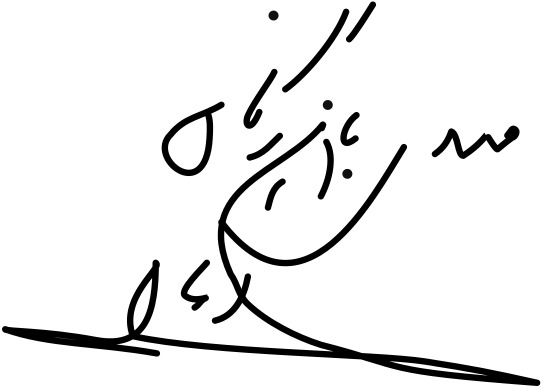
Signature of: mehdi bazargan